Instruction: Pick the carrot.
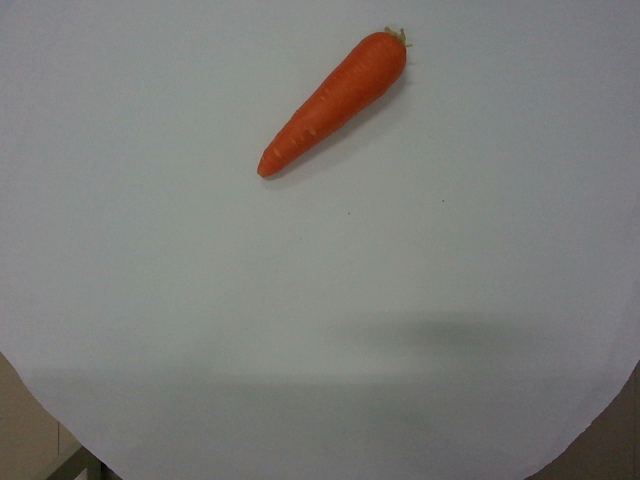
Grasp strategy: vertical